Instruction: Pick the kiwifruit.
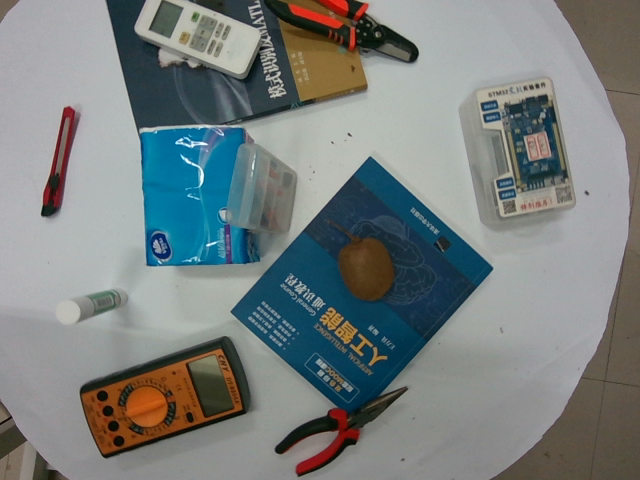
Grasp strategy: vertical